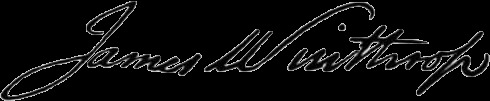
Signature of: james winthrop